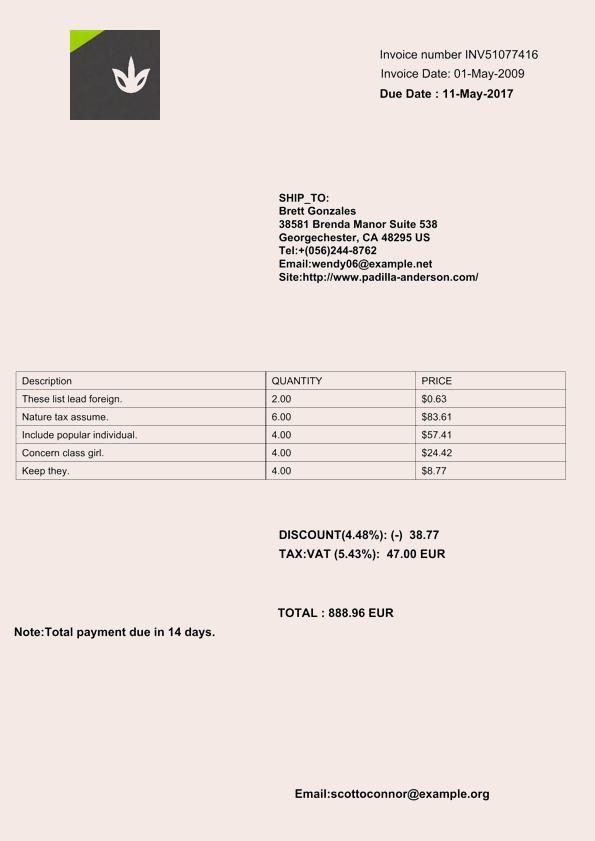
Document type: Invoice